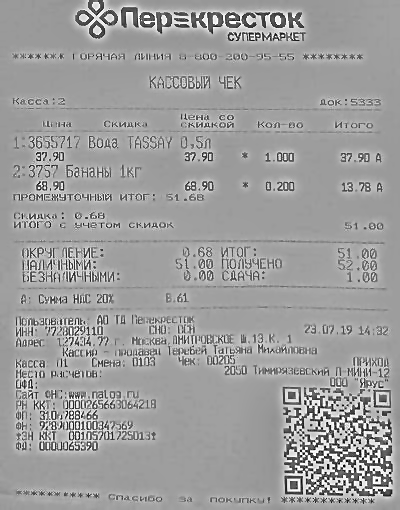
Продавец: АО ТД Перекресток
ИНН: 7720299110
Товары: Вода TASSAY 0,5л; Банань 1кг
Количество: 1.000; 0.200
Цена: 37.90; 68.90
Сумма: 37.90; 13.78
Итого: 51.00